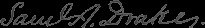
Signature of: samuel adams drake